Patient: Female, age 35
A 35-year-old female was admitted to a community hospital because of polypnea, cough, sputum and intermittent fever four months ago. She has a medical history of HBV infection. The patient denied a history of smoking. Local CT scans revealed right pleural effusion and pleural thickening. Diagnostic thoracentesis showed tuberculous exudative fluid. A diagnosis of tuberculous pleuritis was speculated. The patient started anti-tuberculosis therapy with isoniazid, rifampicin, ethambutol and pyrazinamide. The patient's symptoms were gradually relieved, and the therapy was continued. Two weeks before, the patient developed cough and sputum. CT scans revealed a 3.9cm x 2.9cm mass in the right middle and inferior pulmonary lobe with no pleural effusion (Figure 4). WBC was 7.03x109/L with 80.90% neutrophils. HGB was 122g/L. Results of examinations of ESR, CRP, liver function, tumor markers, GM-test, G-test and autoantibodies related to connective tissue disease were normal. HIV test was negative. IGRAs and tuberculin skin test were positive. Sputum smears and culture were negative for acid-fast bacilli. CT-guided percutaneous lung biopsy showed plentiful infiltration of epithelioid cells and lymphocytes (Figure 5). The patient was diagnosed as PR paradoxical and was continued on the original anti-tuberculosis therapy. She recovered well during the follow-up. Local CT scans showed that the pulmonary mass was diminished three months later.
Keywords: mass, paradoxical reaction, tuberculosis
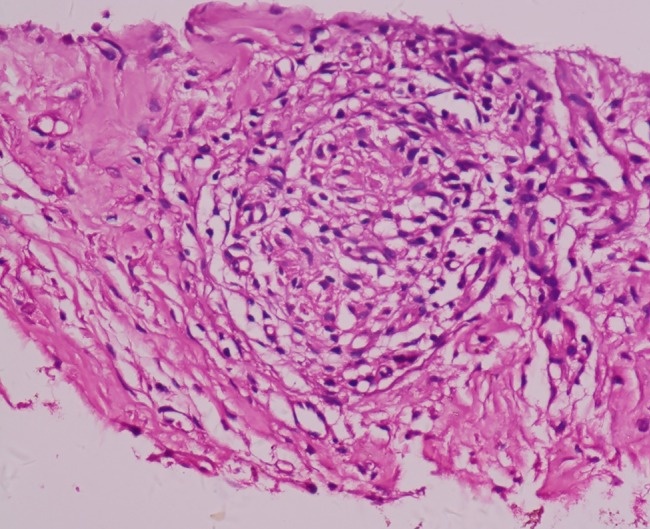
Image caption: Case 2. CT findings in the right middle and inferior pulmonary lobe. (A and B) A 3.9cmx2.9cm lobulated mass without pleural effusion was found was after four months of anti-tuberculosis treatment.